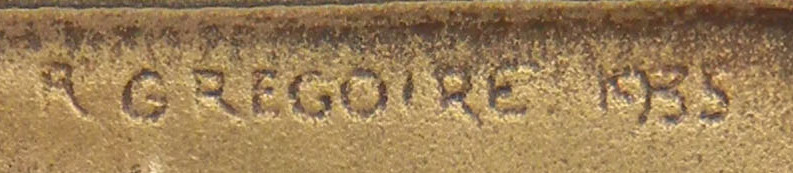
Signature of: rené grégoire